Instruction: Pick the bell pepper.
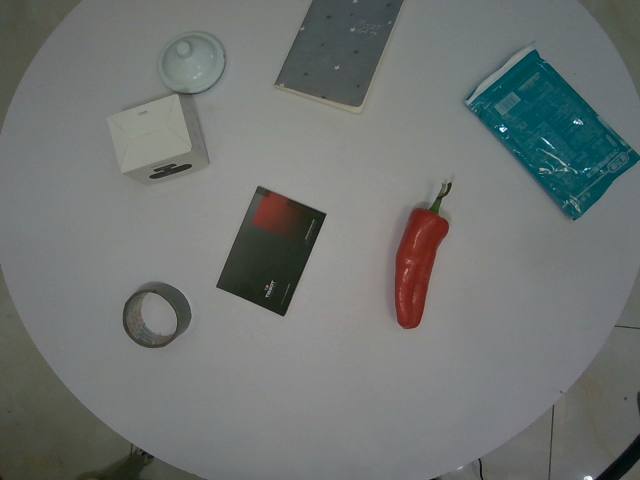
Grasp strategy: vertical